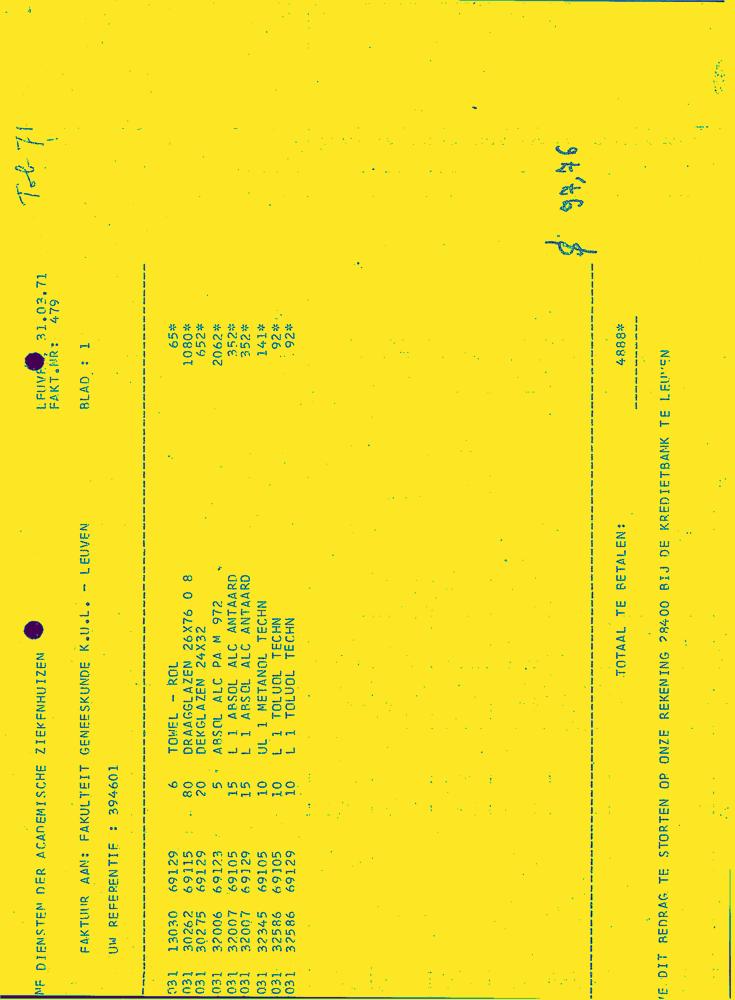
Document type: Invoice-Doc